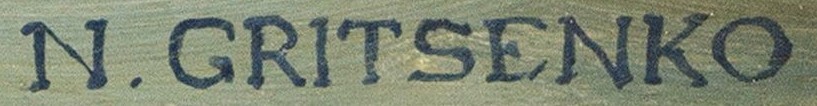
Signature of: nikolay gritsenko